Question: What might the diagnosis be?
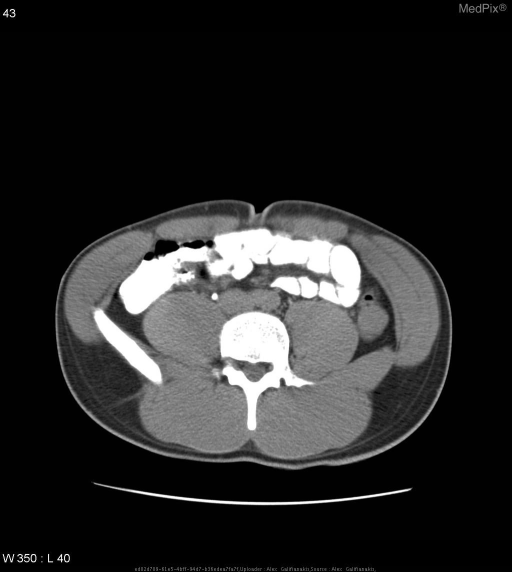
Answer: The possible diagnosis includes Thickened small bowel  folds are nonspecific and can be seen in a wide variety of condtions, including : Inflammatory bowel dieseae, other inflammatory conditions, ischemia, hemorrhage,infection (TB, celiac). neoplasm (lymphoma, carcniod, adenocarcinoma) and amyloidosis.
Decreased Small Bowel transit time is possible in: Inflammatory bowel dieseae, Hypothyroidism, Diabetes, Scleroderma, Opiate use or Celiac disease..